Question: How is the history relevant to the case?
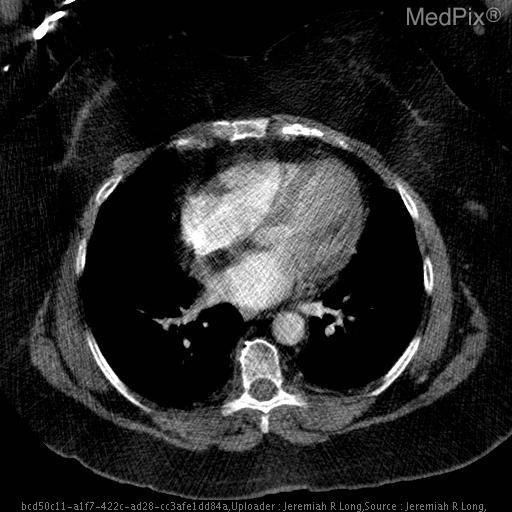
Answer: The patient's history of Shortness fo breath with concern for pulmonary embolism. is key in understanding the case.